Retrieve the amount in words, amount in figures, name of the payee, date on the cheque, and the bank name from the image.
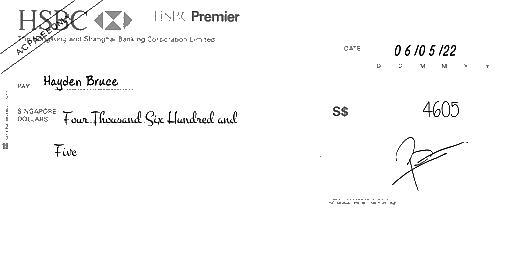
amt_in_words: Four Thousand Six Hundred and Five
amt_in_figures: 4605
payee_name: Hayden Bruce
bank_name: HSBC
cheque_date: 06/05/22